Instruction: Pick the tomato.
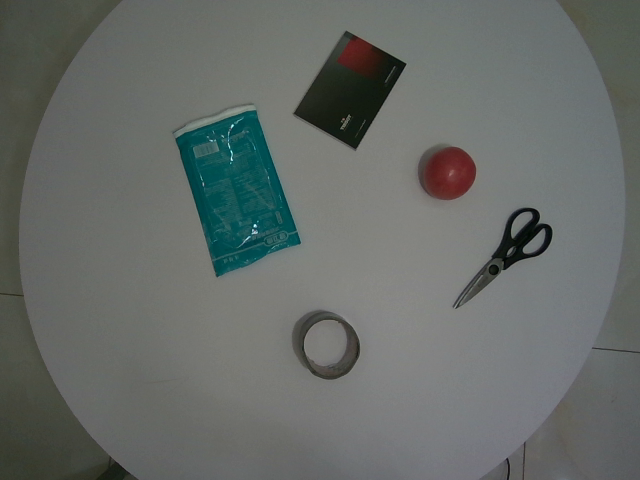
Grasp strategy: vertical